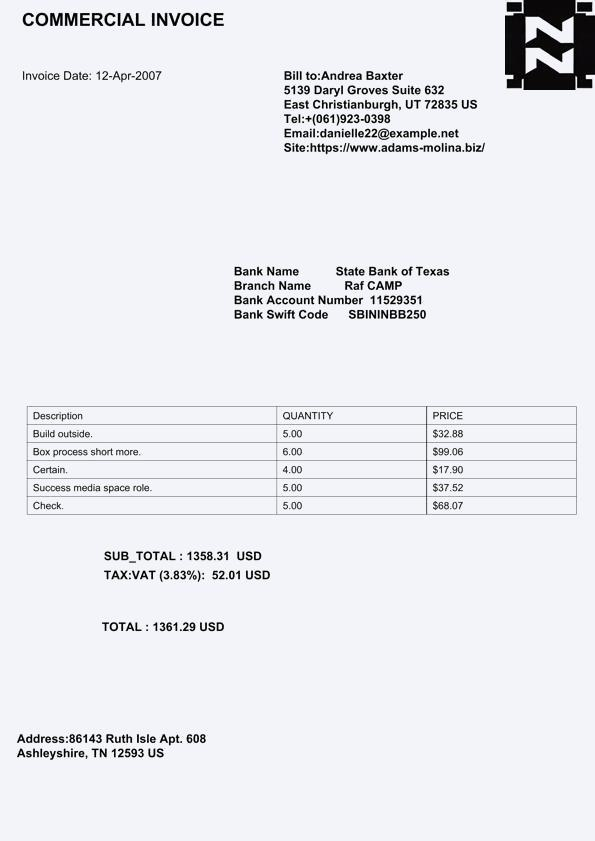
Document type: Invoice